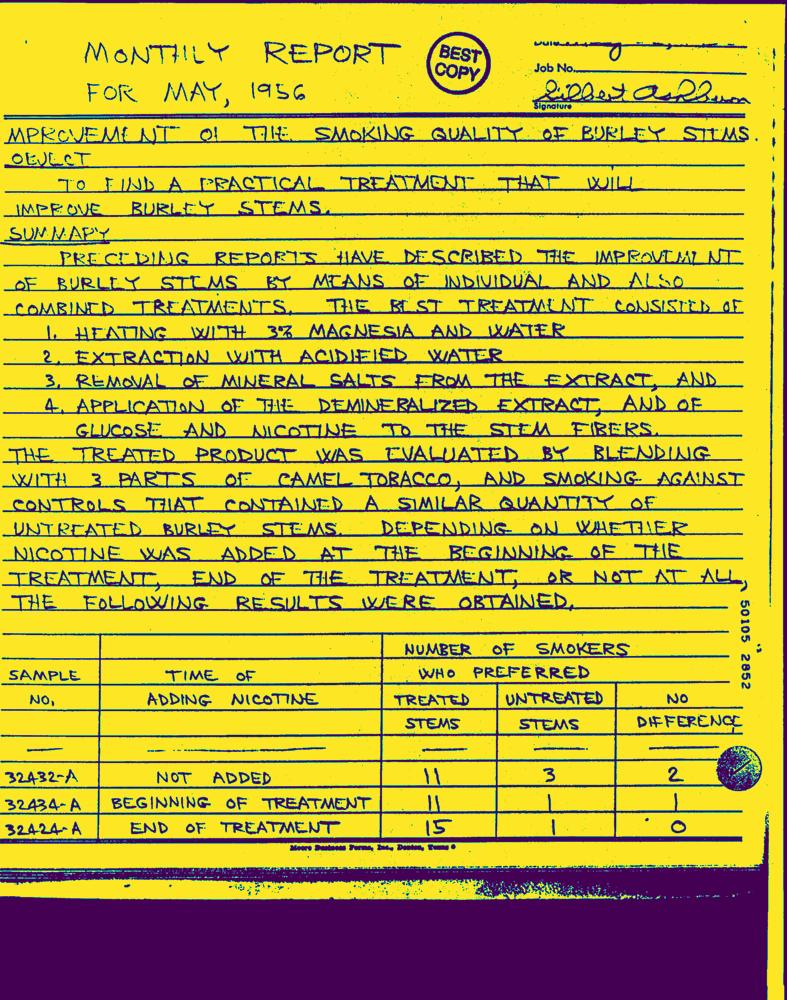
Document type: Hand-Written